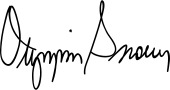
Signature of: olympia snowe